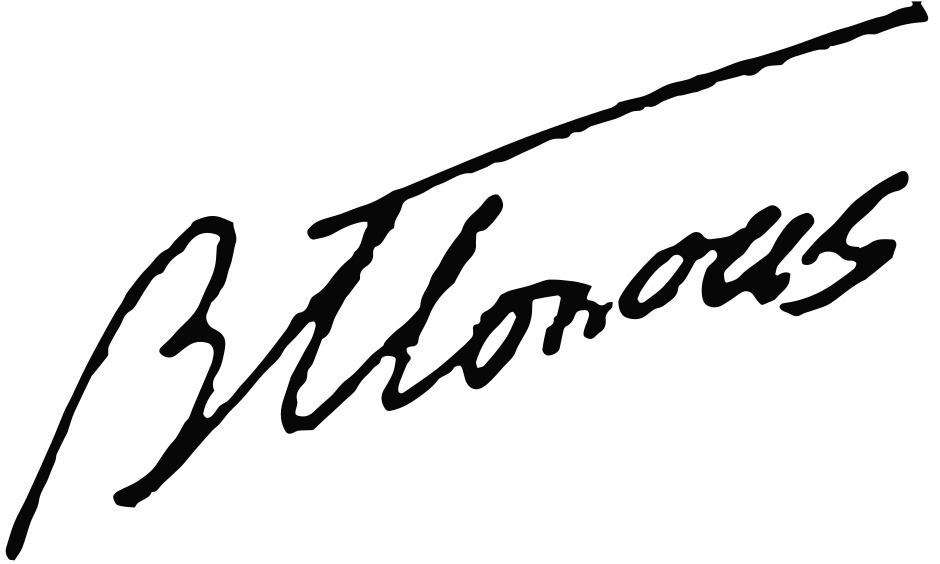
Signature of: zdravko ponoš